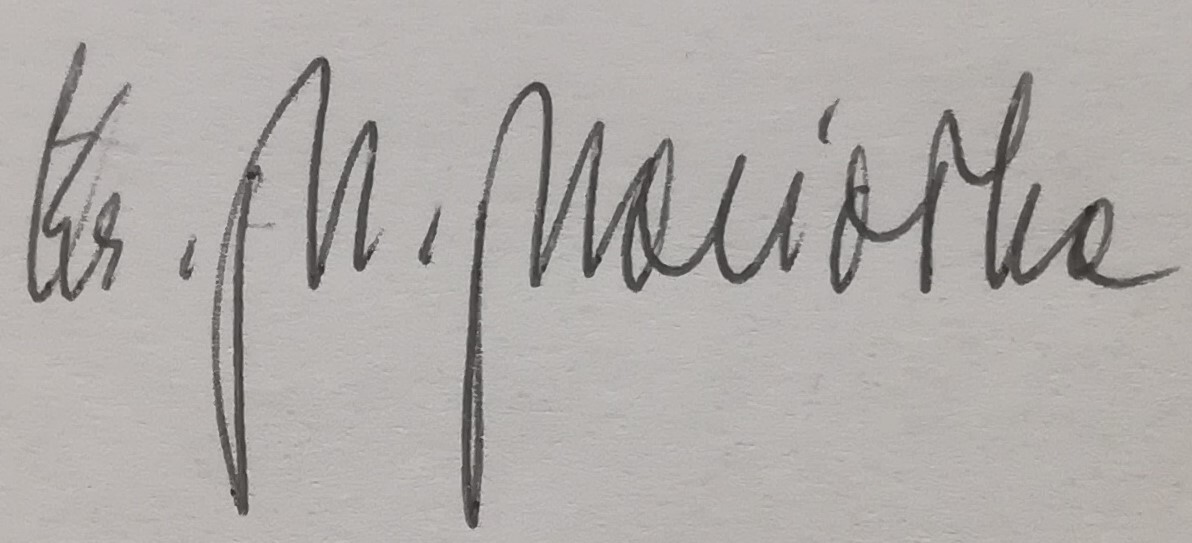
Signature of: michał maciołka